Question: What is the address or location of the property listed in the document?
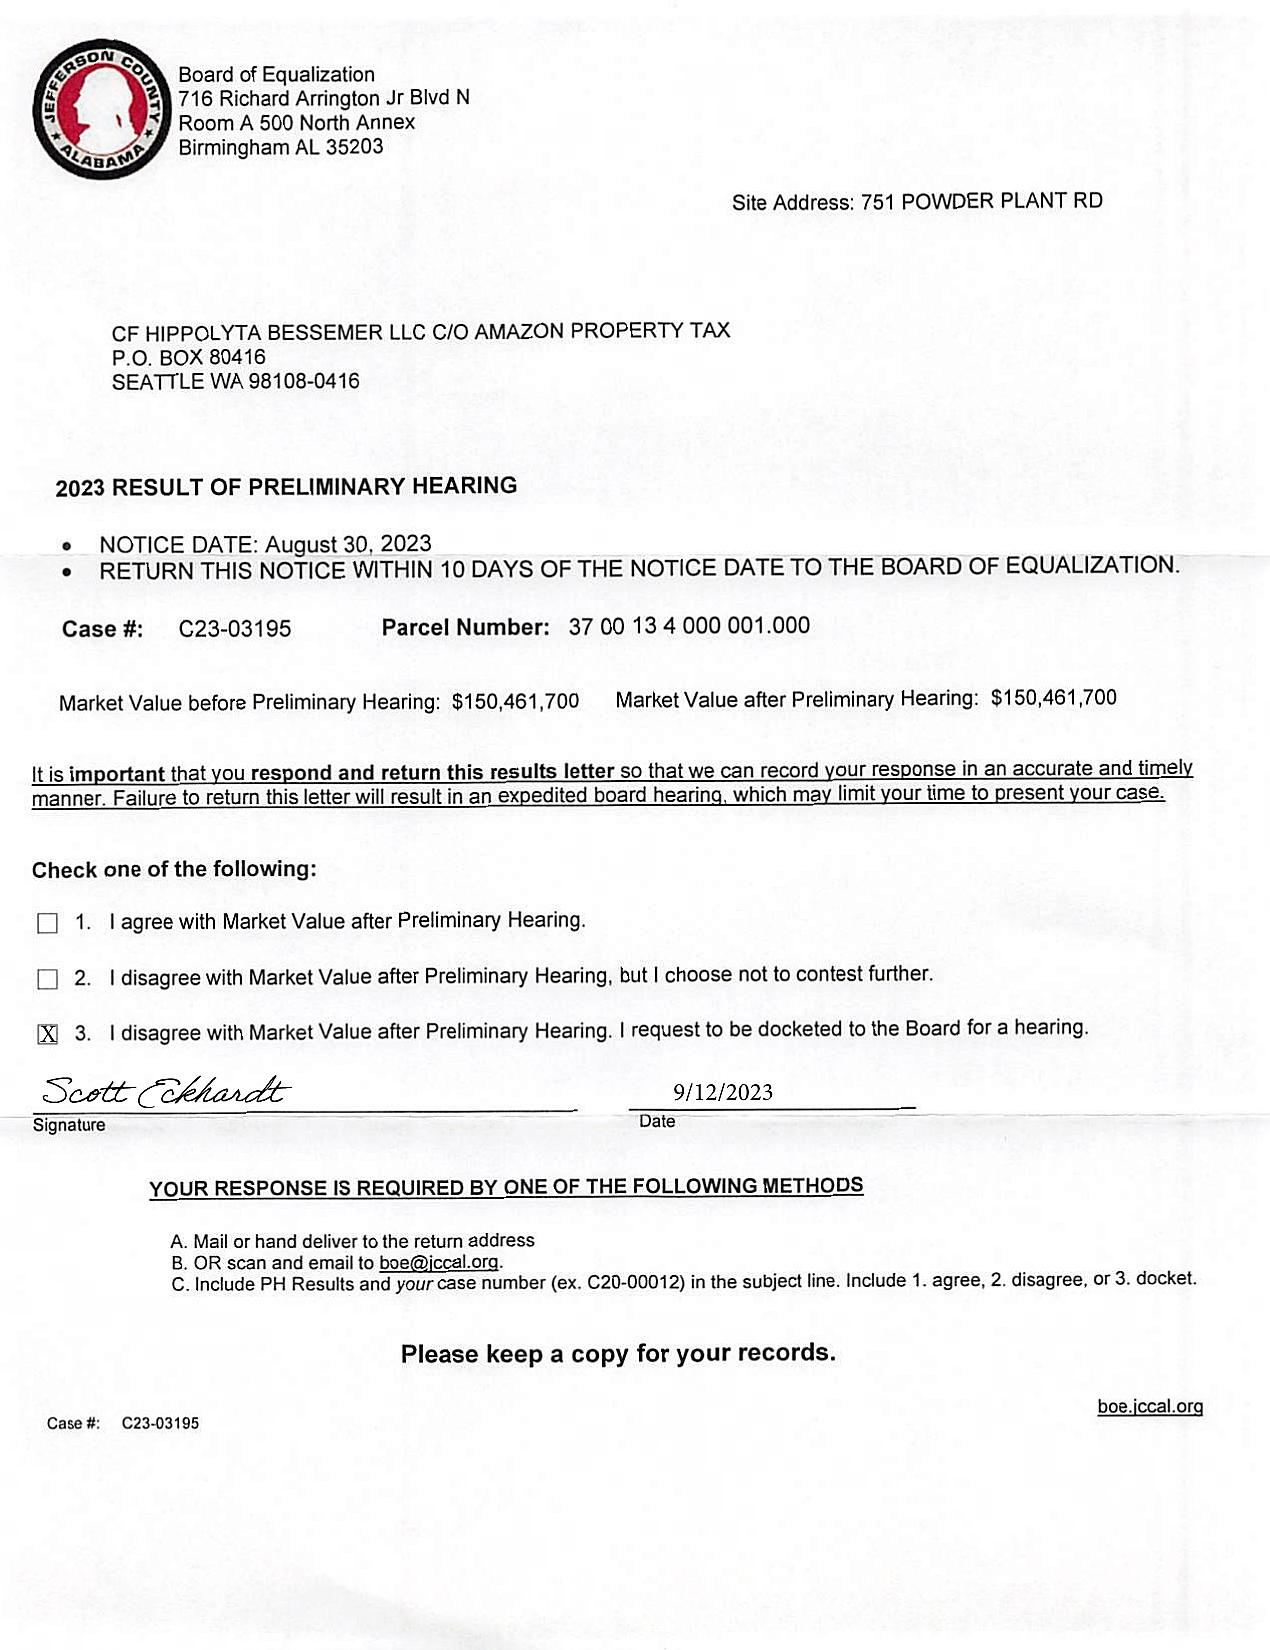
Answer: "751 POWDER PLANT RD"